Question: In what way does the history help explain the case?
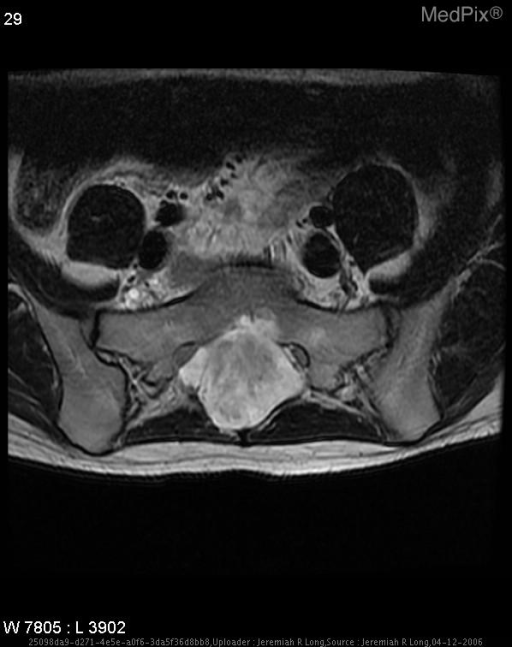
Answer: The patient's history of 19 year-old male with a six-month history of back pain and right leg weakness is key in understanding the case.